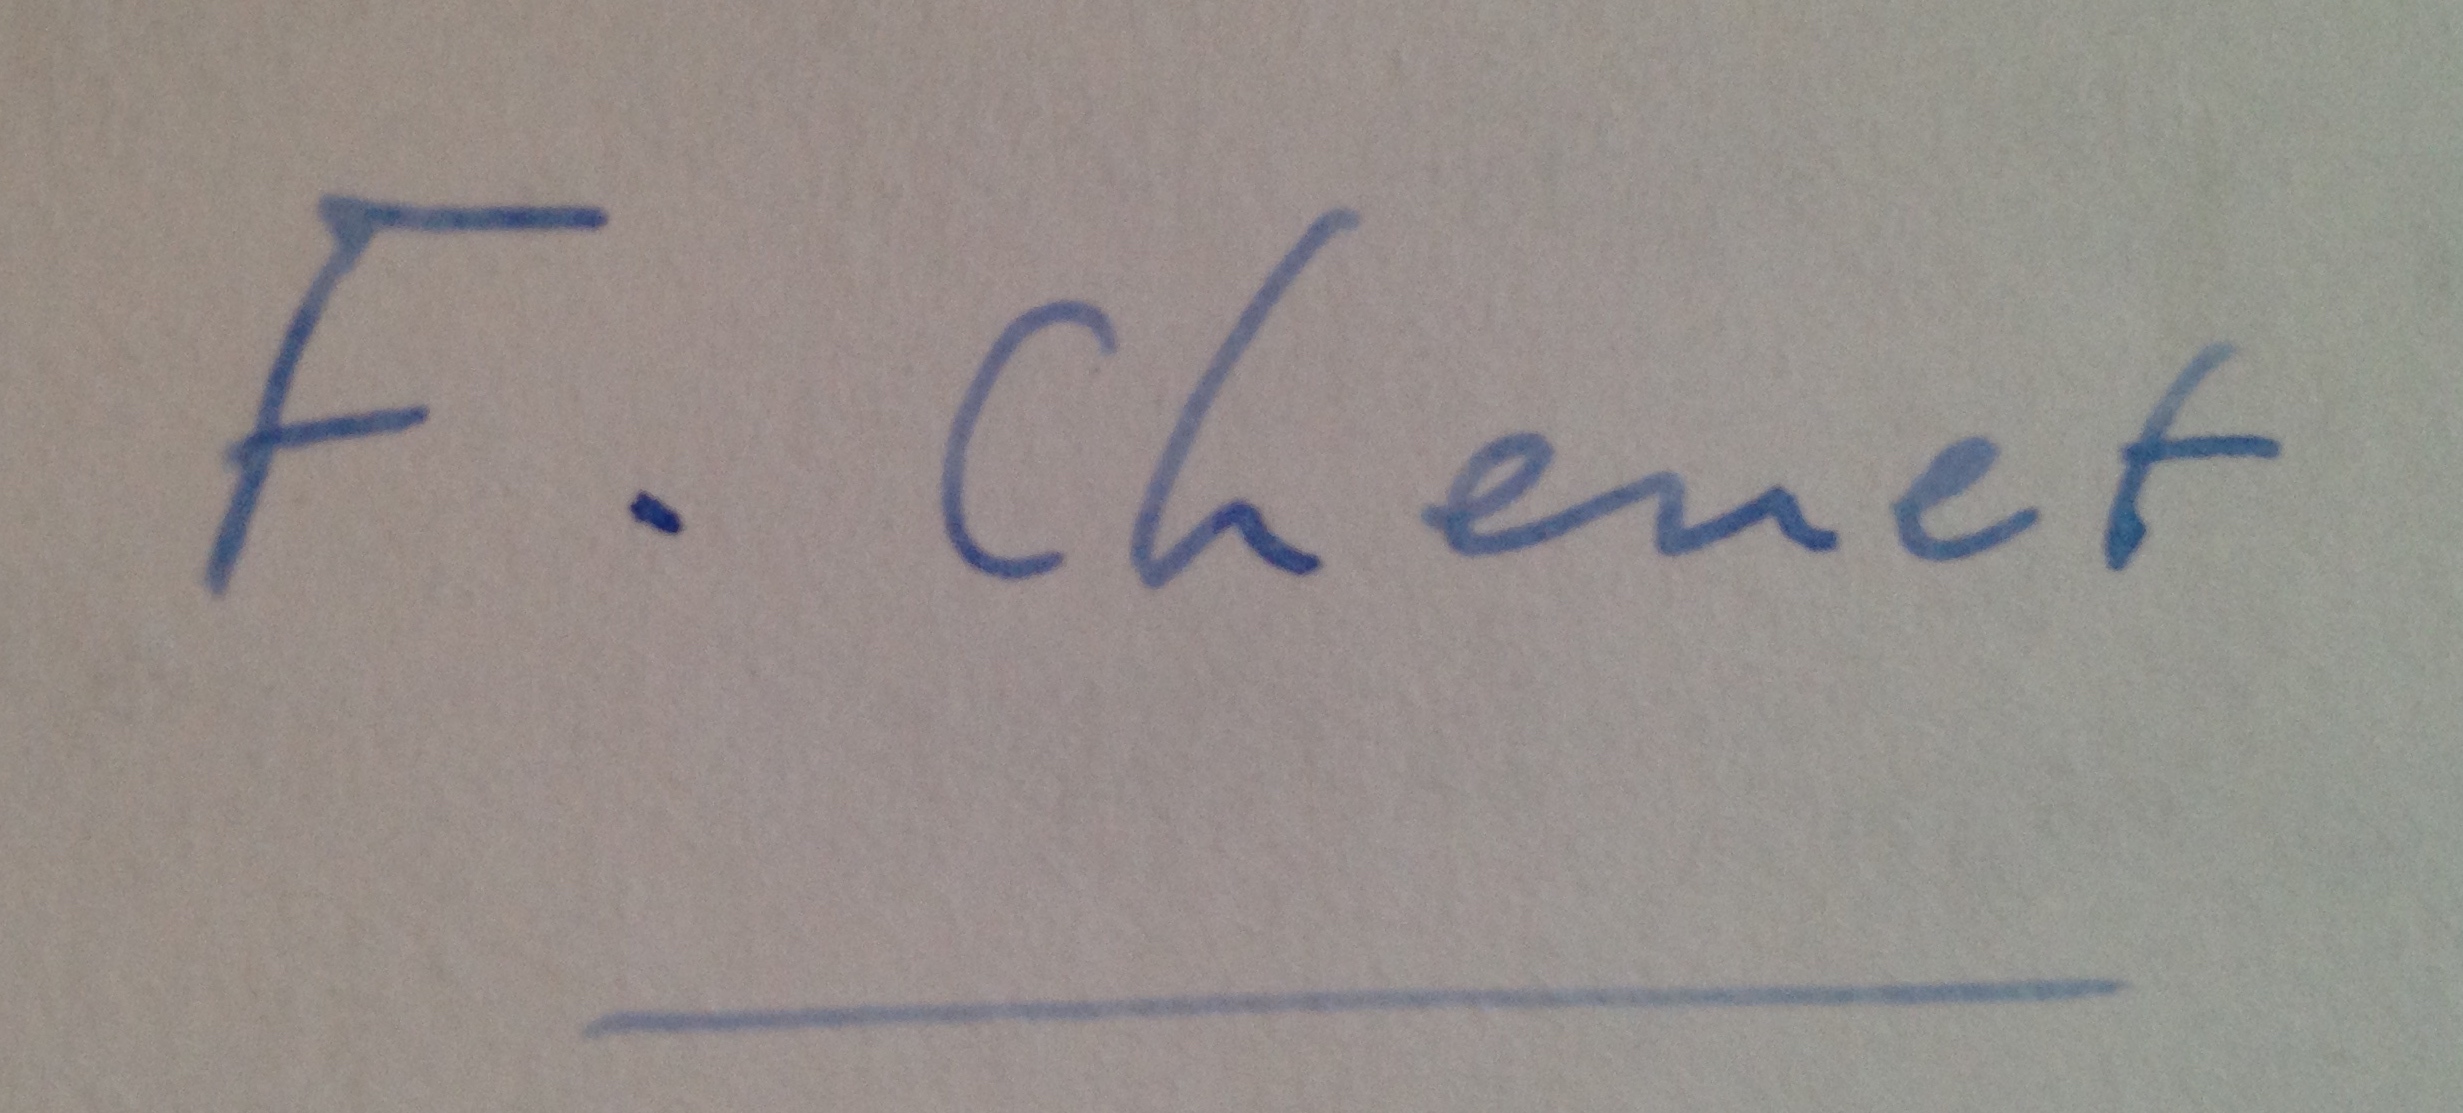
Signature of: françois chenet